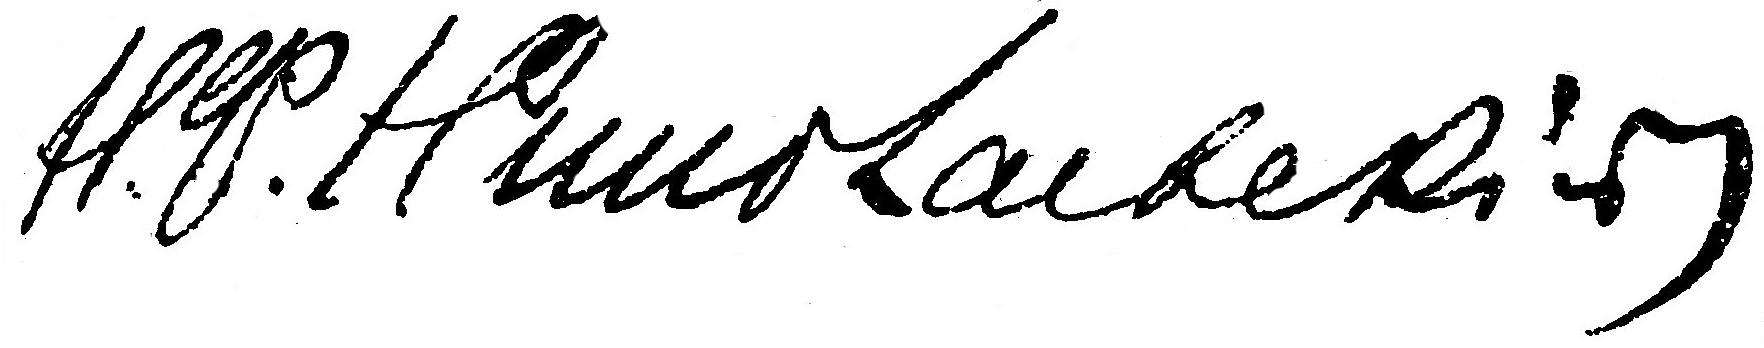
Signature of: nikolaevskiy nikolay fedorovich